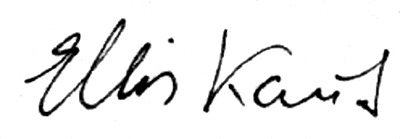
Signature of: ellis kaut